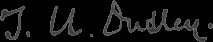
Signature of: thomas underwood dudley